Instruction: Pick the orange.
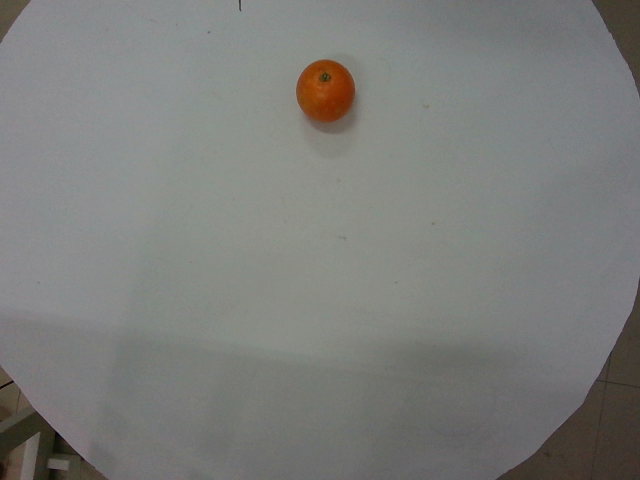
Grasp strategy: vertical